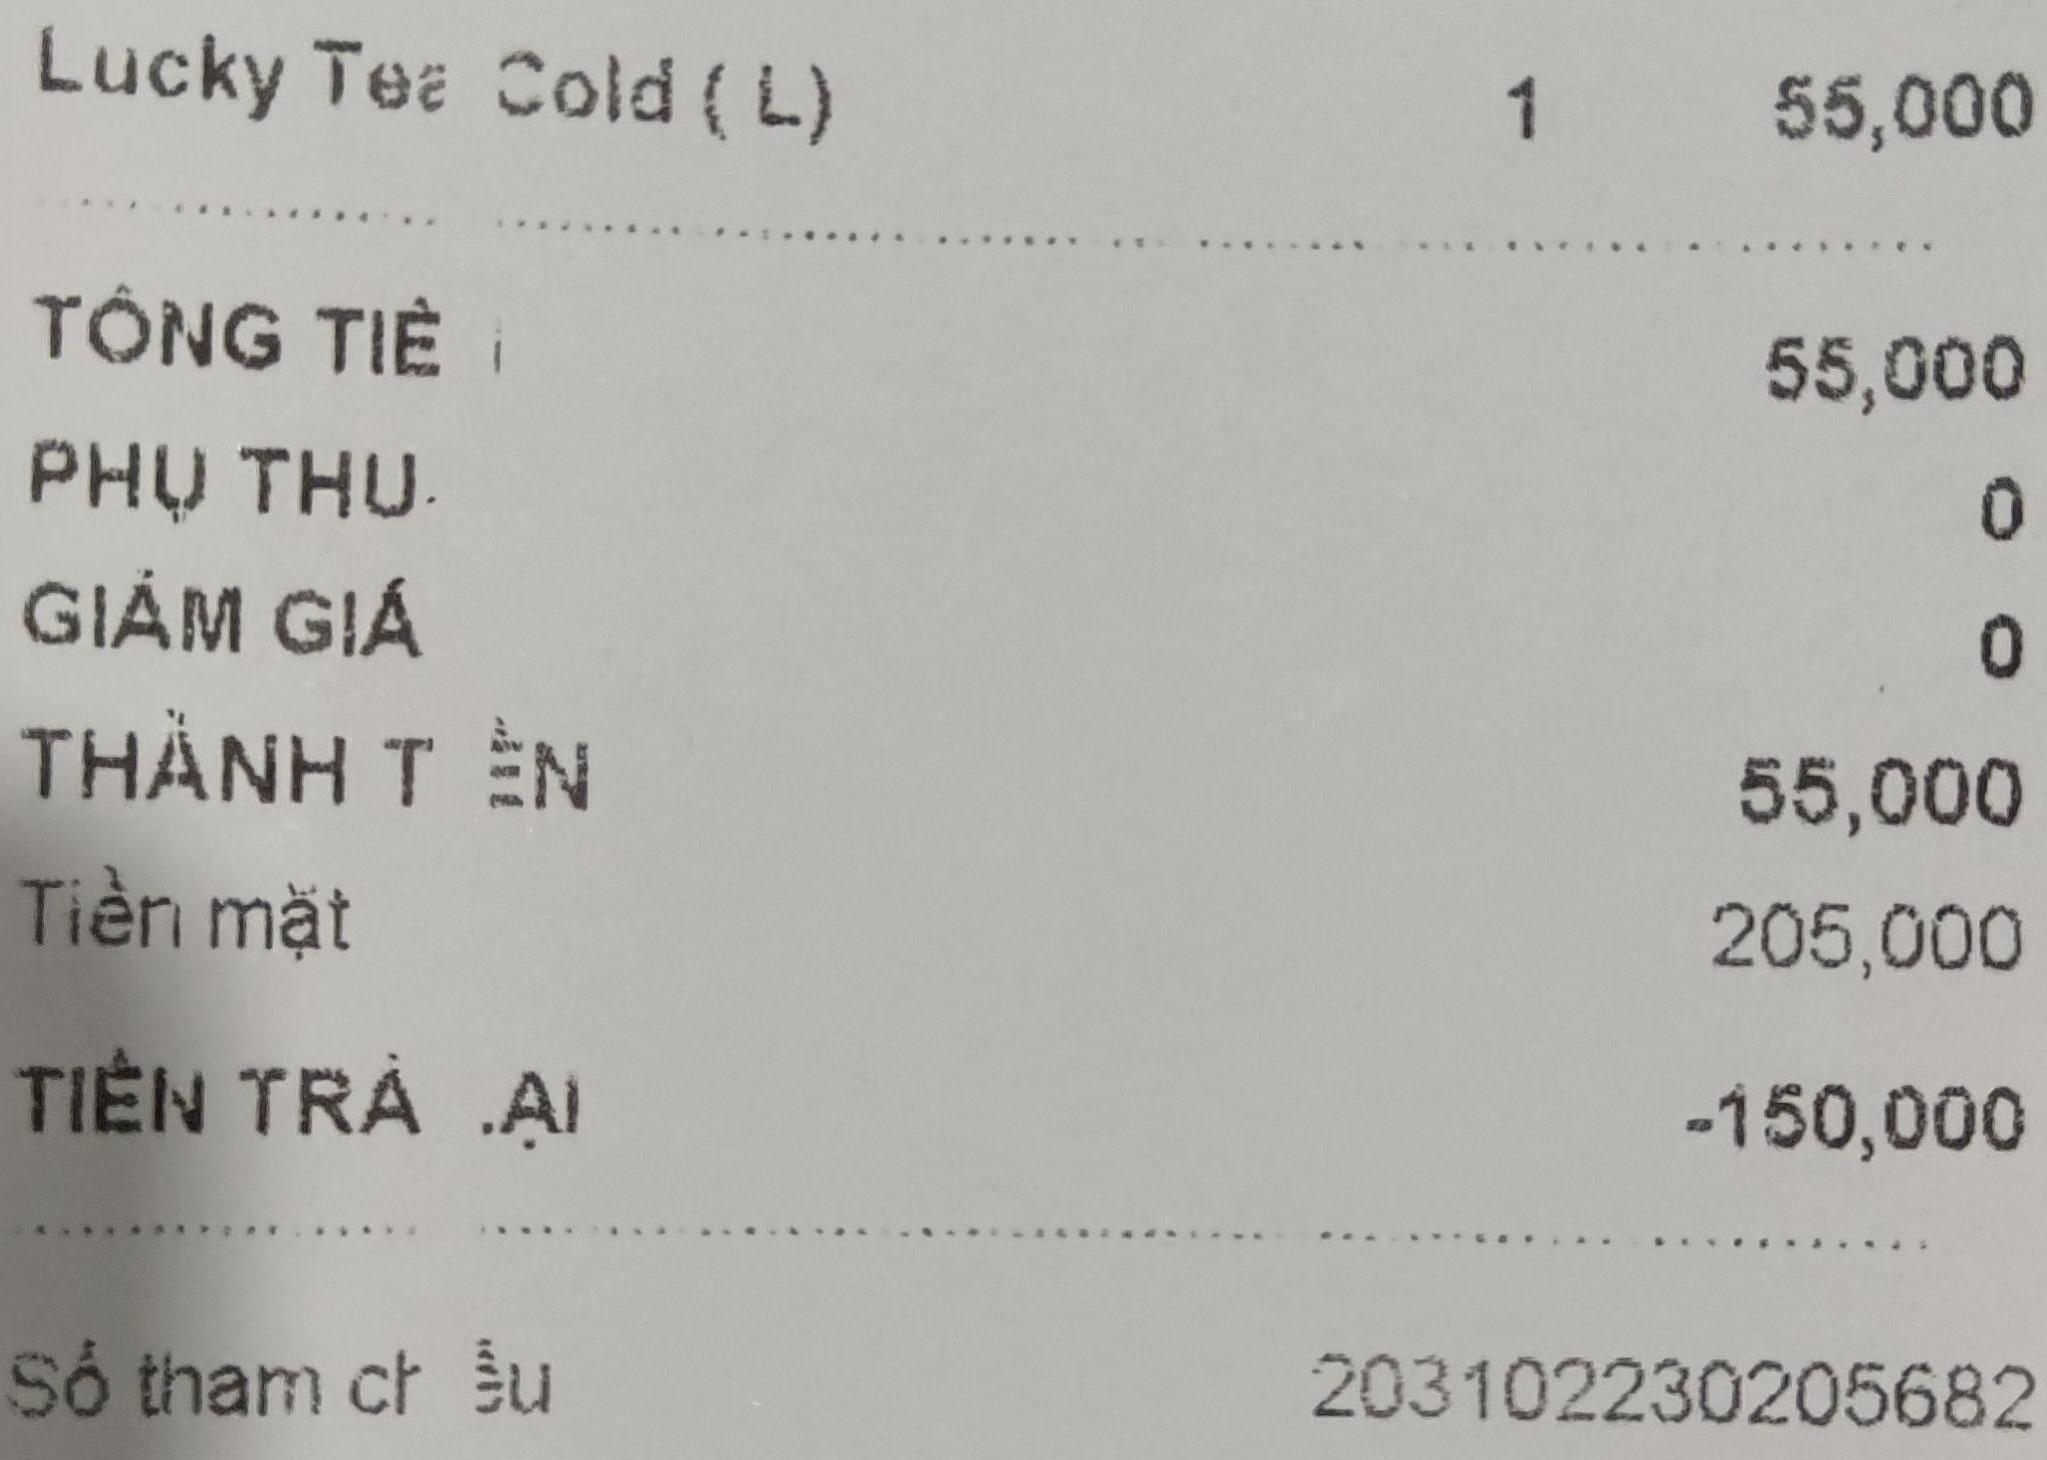
<table>

<tr>
<td>Lucky Tea Cold ( L )</td>
<td>1</td>
<td>55,000</td>
</tr>
</table>

TỔNG TIỀN 55,000
PHỤ THU 0
GIẢM GIÁ 0
THÀNH TIỀN 55,000
Tiền mặt 205,000
TIỀN TRẢ LẠI -150,000

Số tham chiếu 203102230205682